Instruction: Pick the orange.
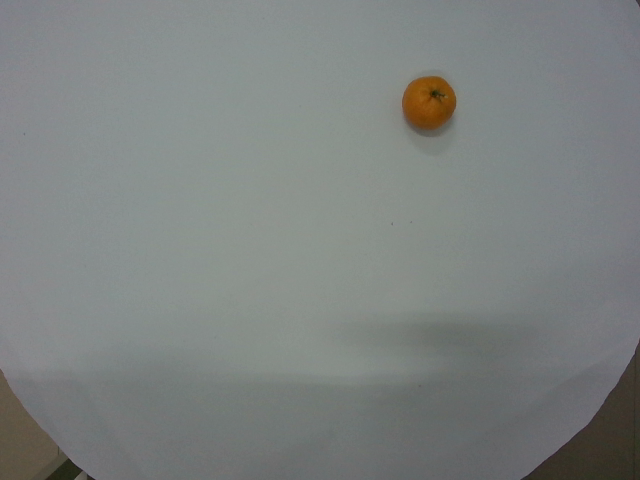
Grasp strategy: vertical